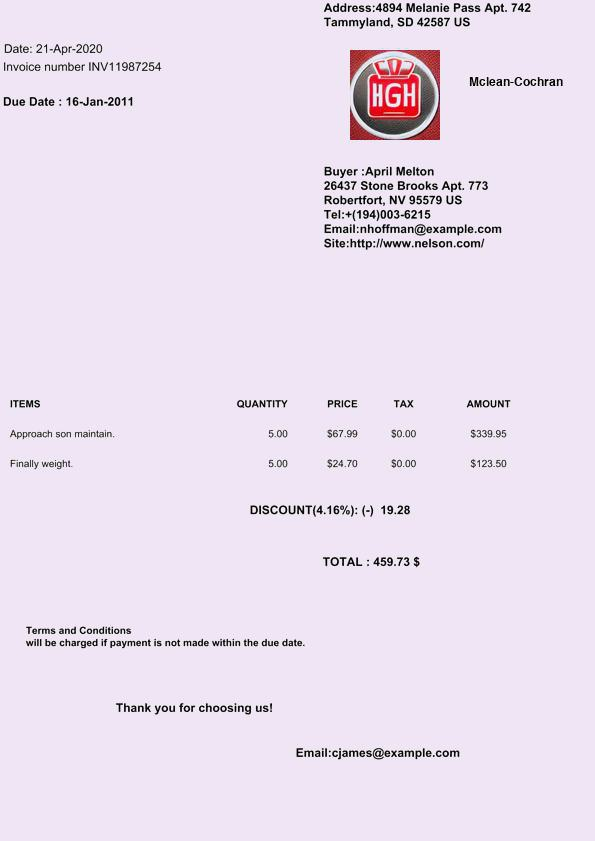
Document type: Invoice